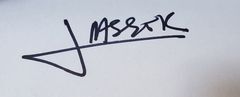
Signature of: jorge nasser